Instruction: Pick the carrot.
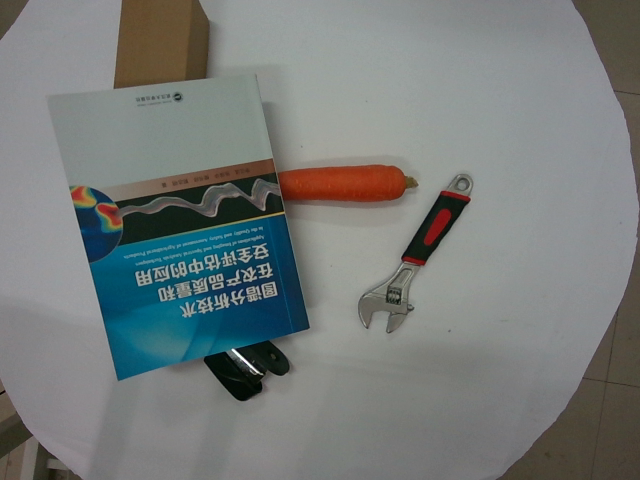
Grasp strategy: vertical